Question: What type of tax is indicated in the document, personal property or real estate?
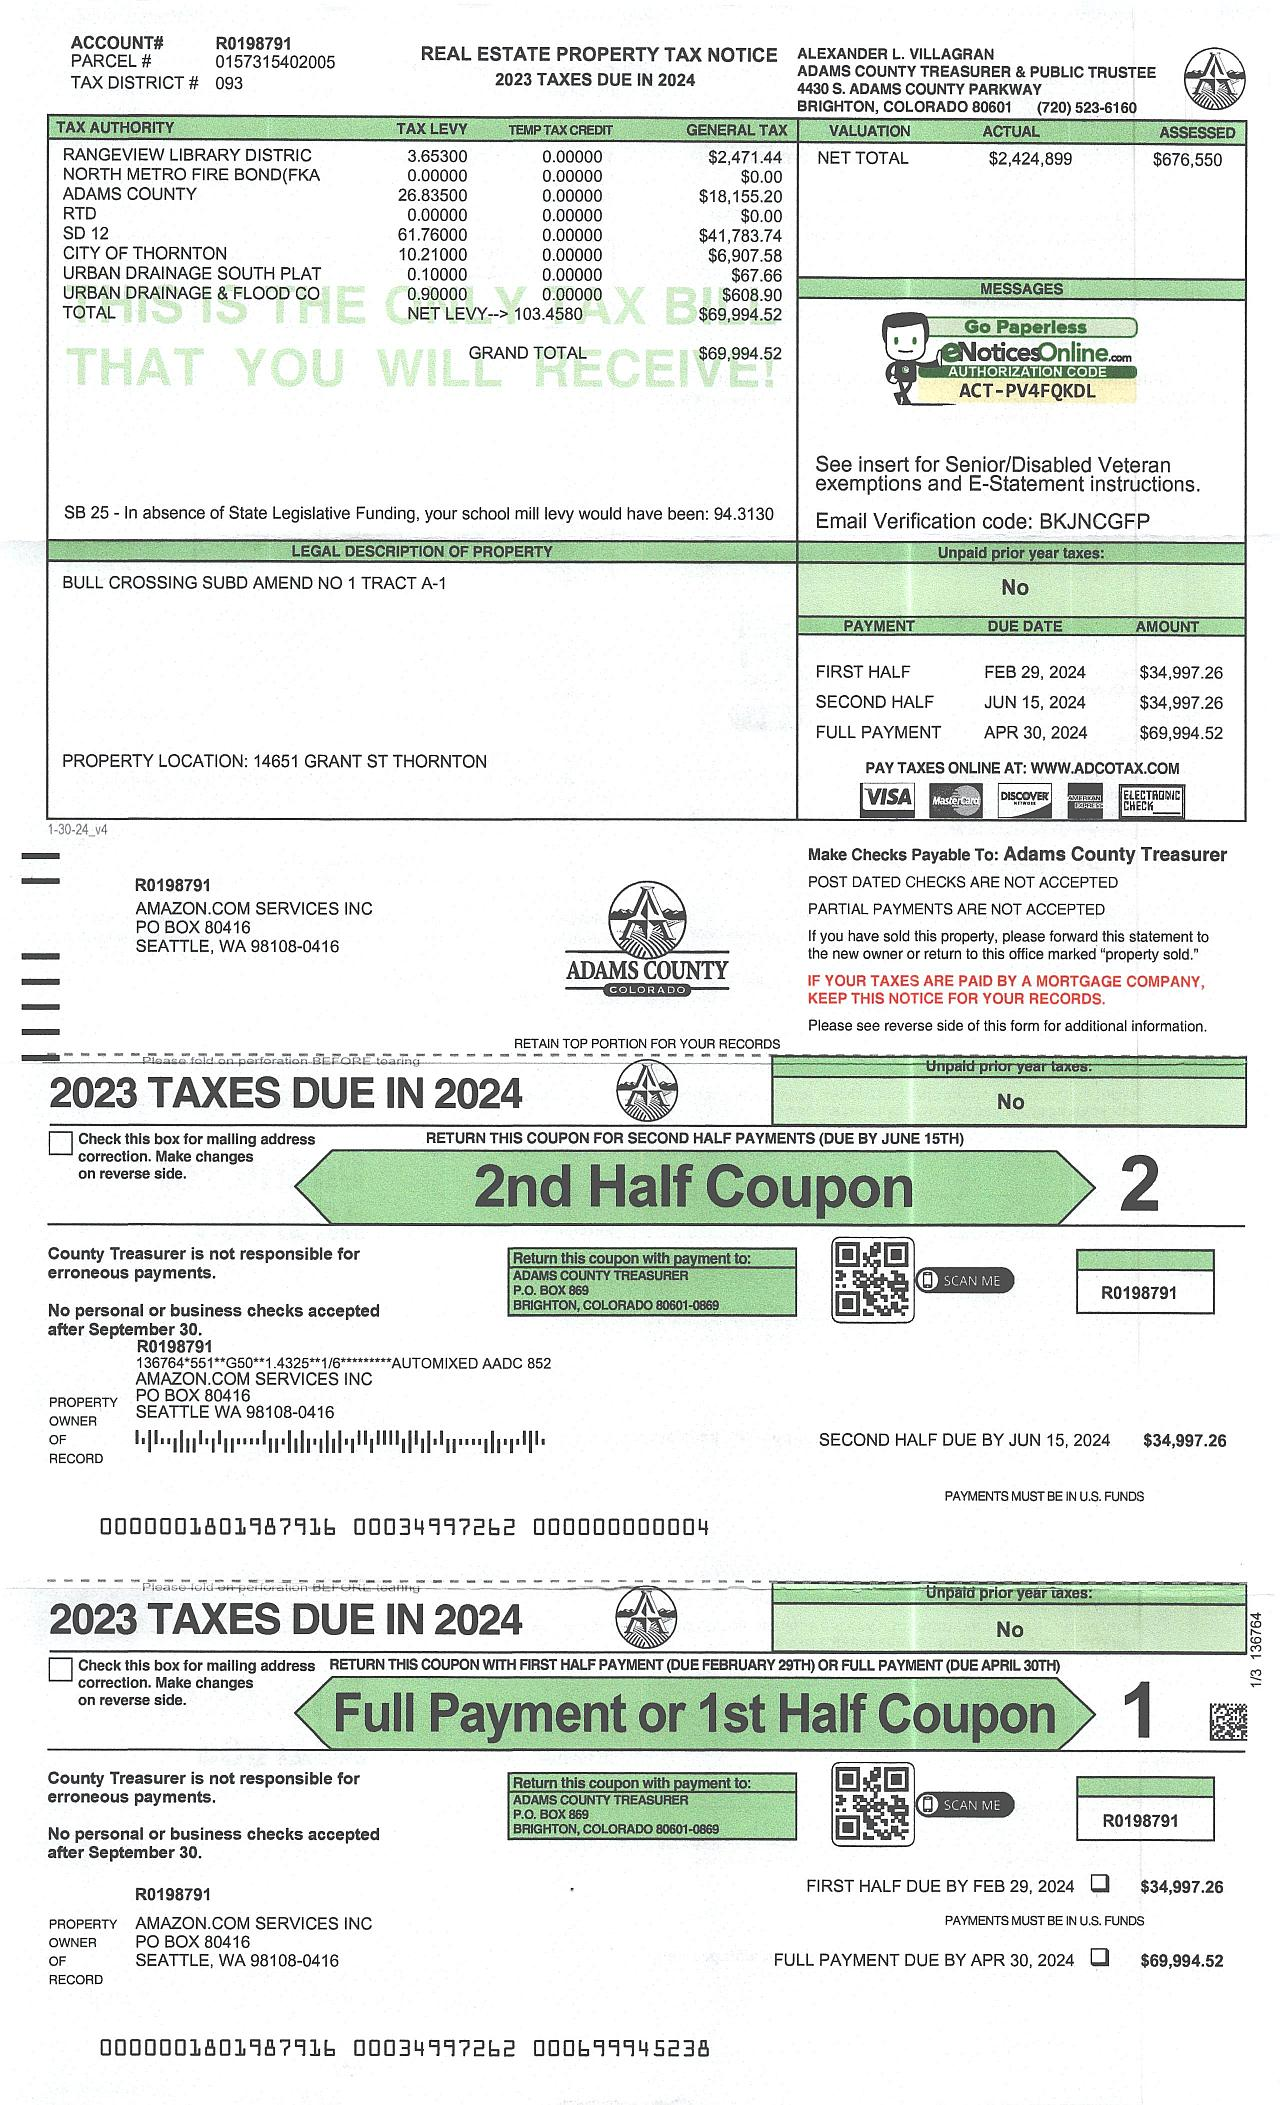
Answer: "Real Estate Property Tax"